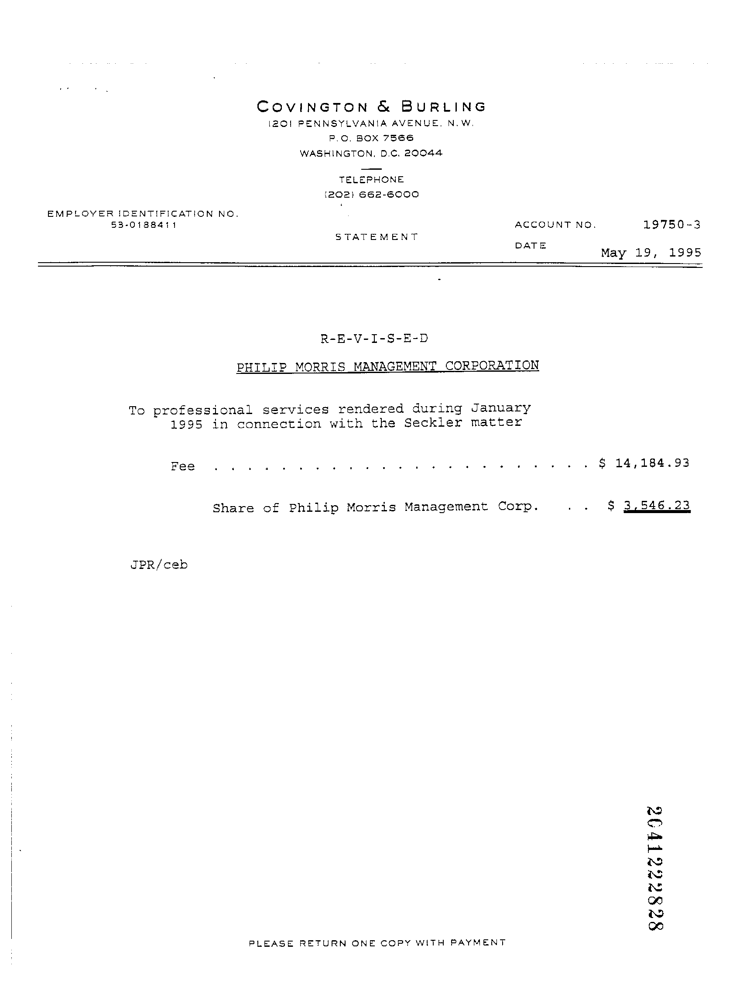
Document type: Invoice